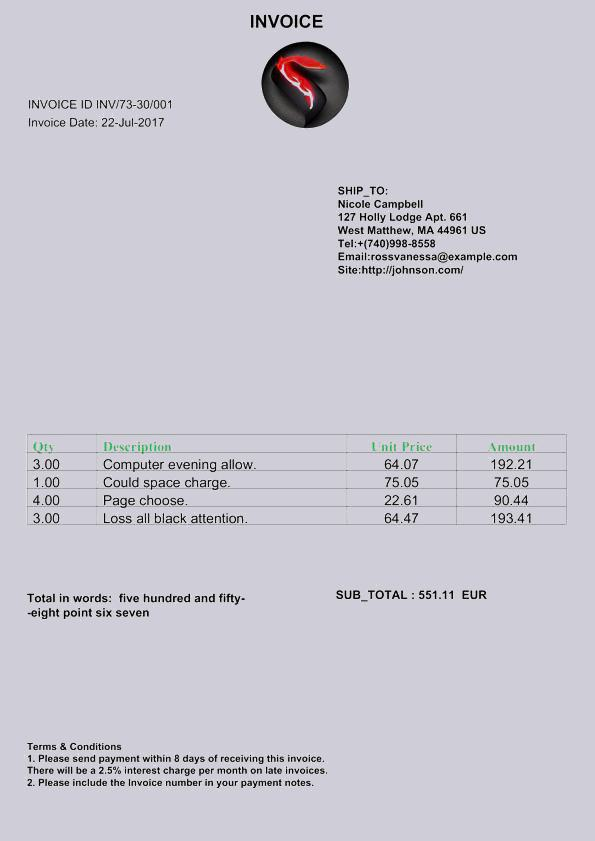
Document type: Invoice